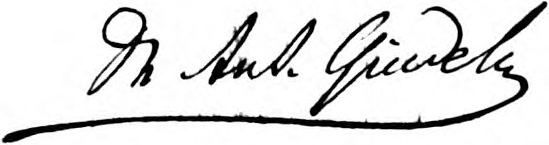
Signature of: anton gindely